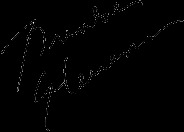
Signature of: brinke stevens